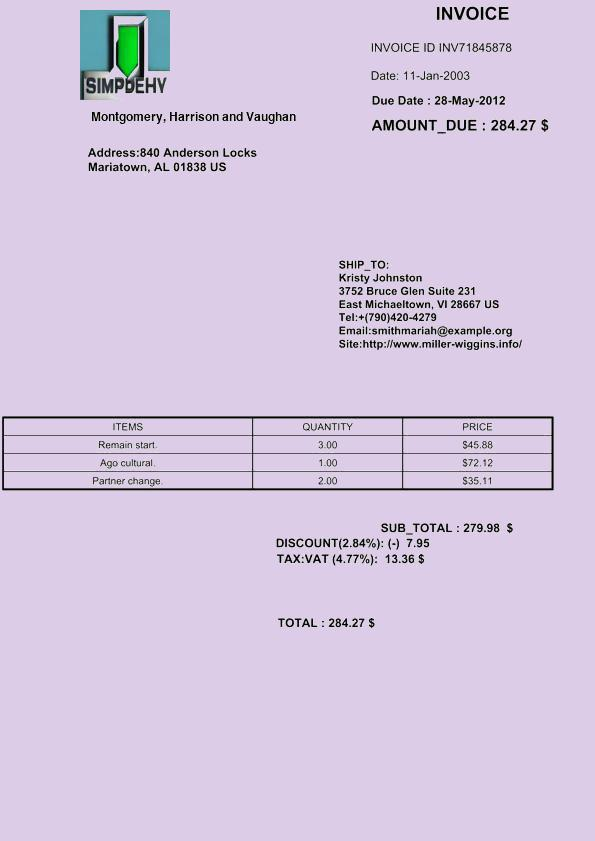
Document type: Invoice